Extract the amount written in words, the amount in digits, the name of the payee, the date on the cheque, and the bank's name from the image.
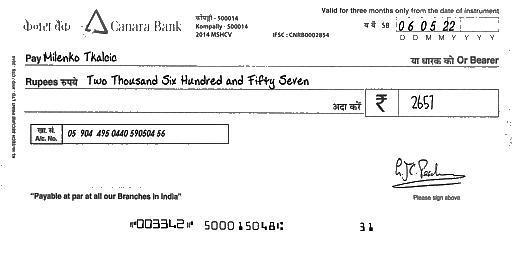
amt_in_words: Two Thousand Six Hundred and Fifty Seven
amt_in_figures: 2657
payee_name: Milenko Tkalcic
bank_name: Canara Bank
cheque_date: 06/05/22